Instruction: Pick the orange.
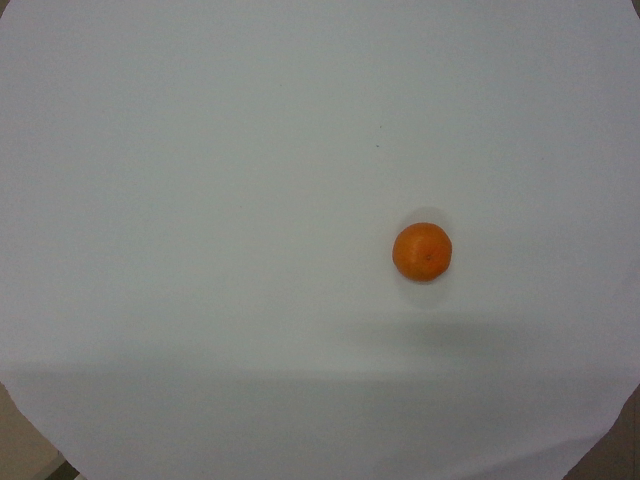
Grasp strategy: vertical